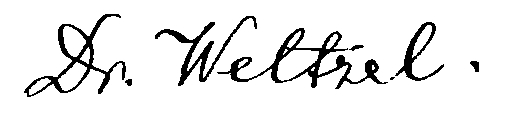
Signature of: augustin weltzel